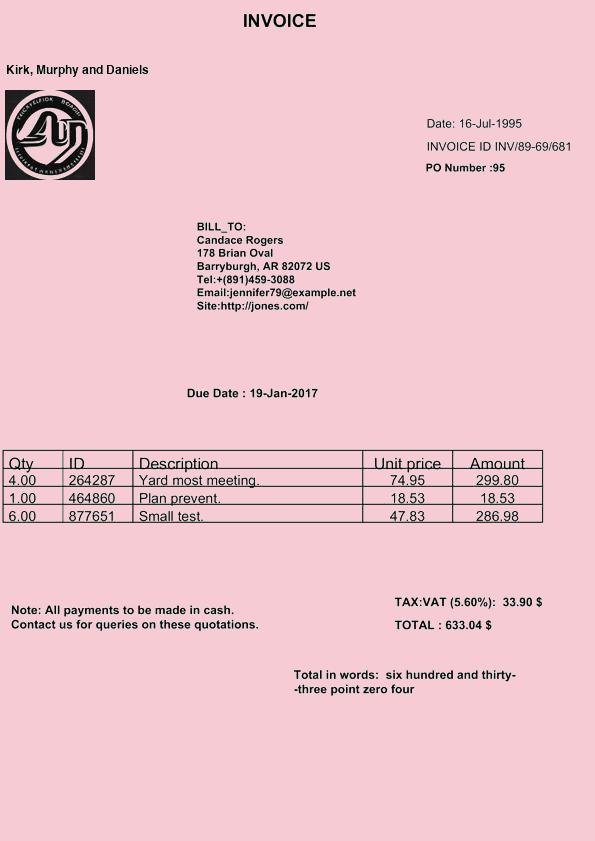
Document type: Invoice